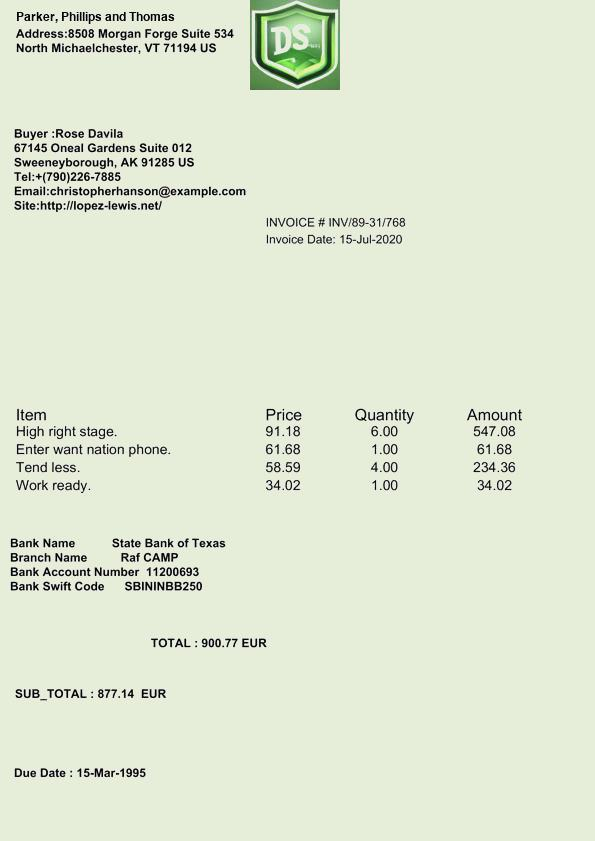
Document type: Invoice